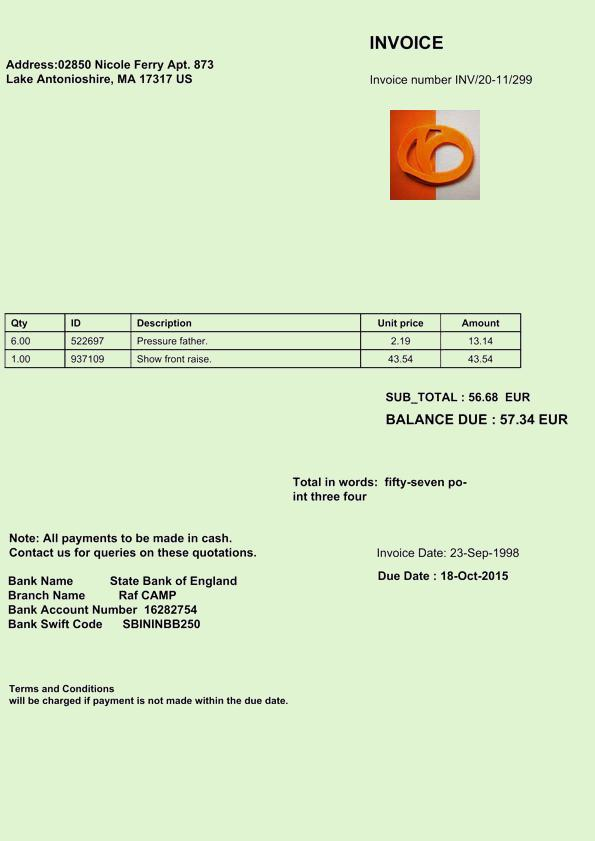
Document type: Invoice